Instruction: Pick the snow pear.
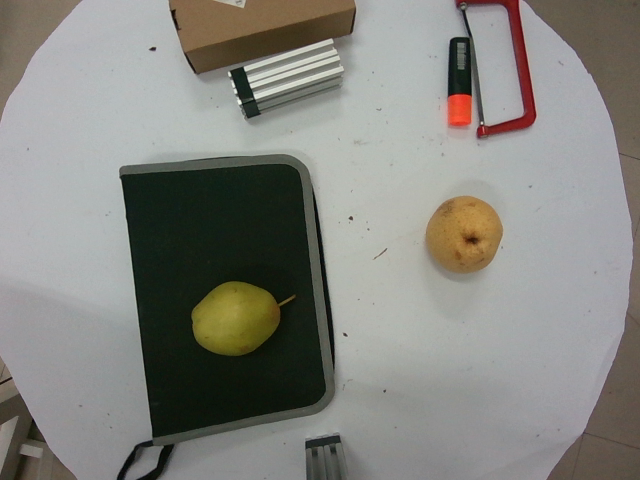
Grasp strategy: vertical